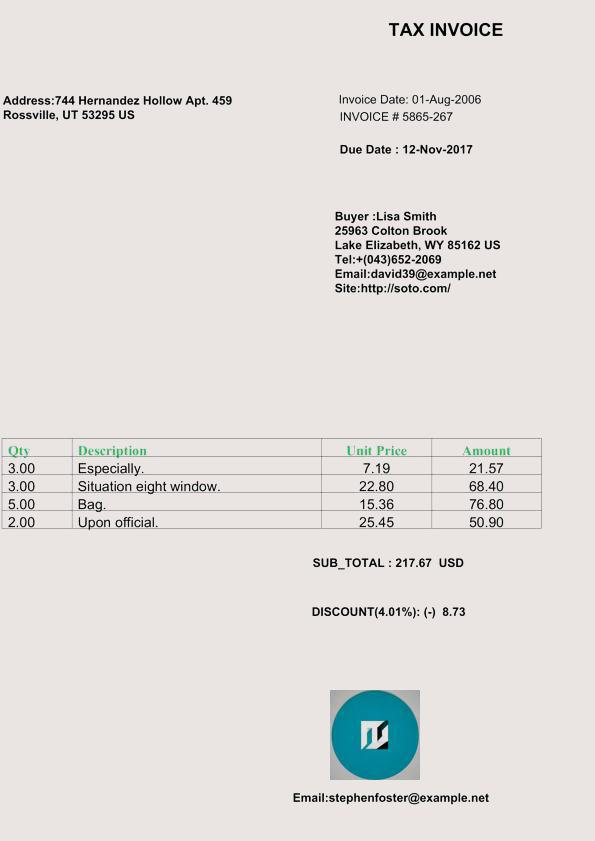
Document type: Invoice